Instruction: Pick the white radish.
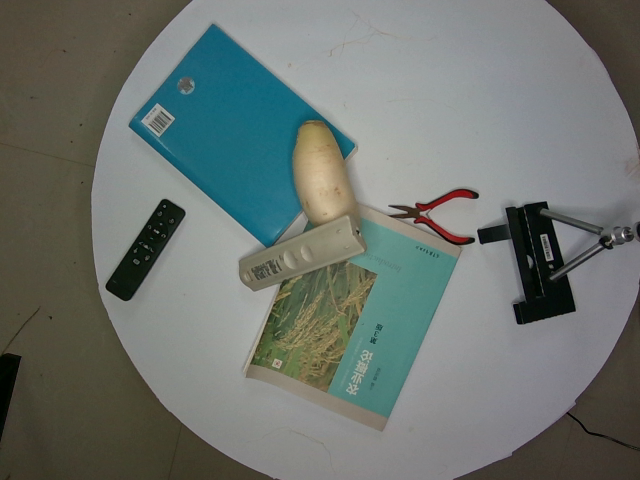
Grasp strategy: vertical